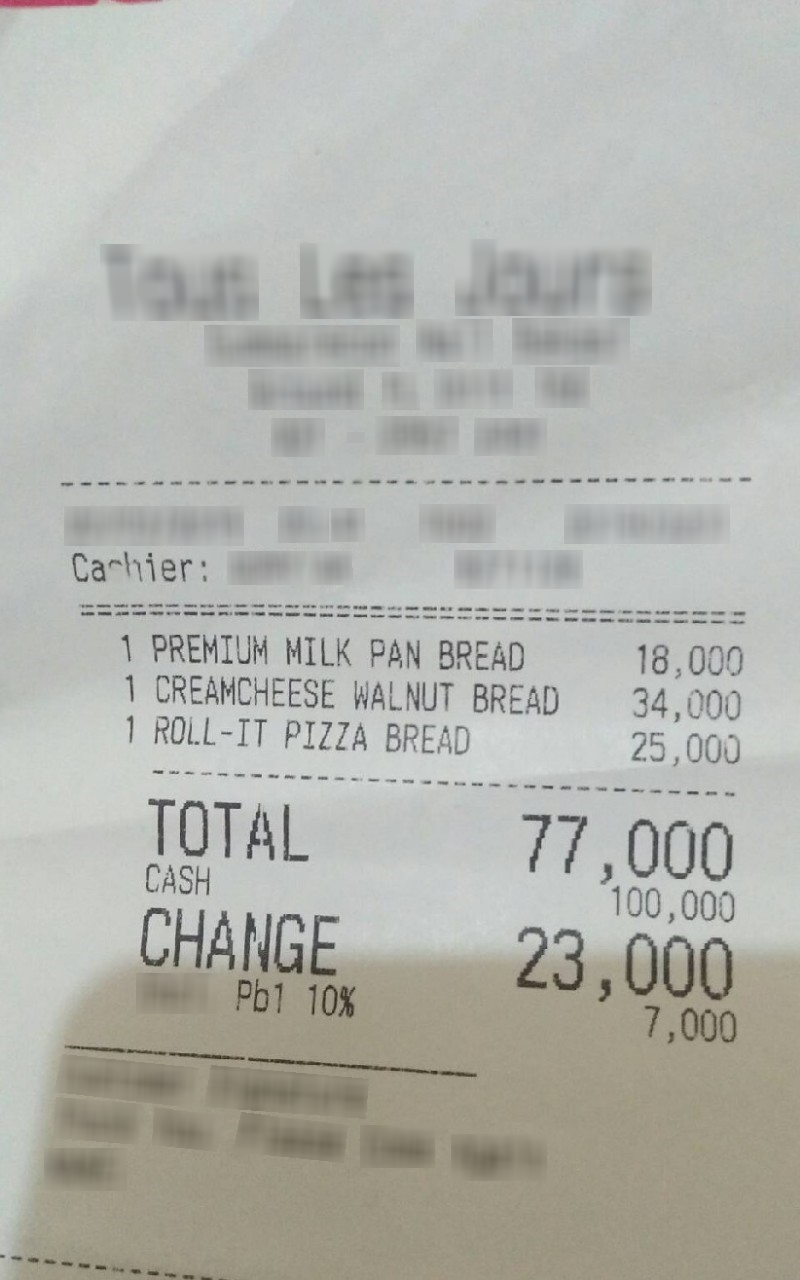
Number of items: 3
Tax: Pb1 10% 7,000
Total: 77,000
OCR text regions:
text: Pb1
text: 10%
text: 7,000
text: 1
text: PREMIUM
text: MILK
text: PAN
text: BREAD
text: 18,000
text: 1
text: CREAMCHEESE
text: WALNUT
text: BREAD
text: 34,000
text: 1
text: ROLL-IT
text: PIZZA
text: BREAD
text: 25,000
text: TOTAL
text: 77,000
text: CASH
text: 100,000
text: CHANGE
text: 23,000